Question: Explain the disease:
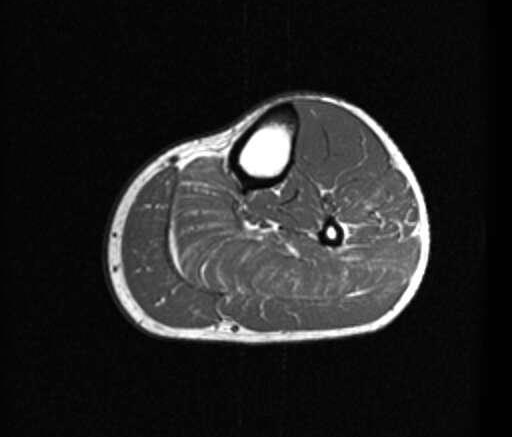
Answer: The disease is discussed as: Achilles tendon rupture usually presents as abrupt onset of pain with loss of strength and range of motion following sudden, forceful contraction of the calf muscle.  The patient may feel or hear an audible snap.  Physical exam may reveal decreased strength, with a positive Thompson test.  Poorly conditioned men over the age of 30 are typically affected.  Fluoroquinolone use and chronic corticosteroid use are predisposing factors particularly in patients over 60 years of age.     Partial rupture may not have a well-defined onset and may involve gradual worsening of symptoms.   The degree of rupture is defined as follows:Tendon Grading SystemGrade 1: Minimal Disruption; Grade 2: Greater than 50% Fiber Disruption; Grade 3: Complete Tear. With partial ruptures, the clinical picture may not be as clear, the and imaging can play a crucial role.  A complete tear shows discontinuity of fibers while a partial tear shows tendon thickening and increased signal on T2-weighted images. The patient described above has pain over 2 months with no specific inciting event. Treatment was immobilization.  His decreased use of that limb had already resulted in soleus muscle wasting as shown by fatty replacement in that muscle. Therefore, he will also require physical therapy to assist in strengthening the lower leg.